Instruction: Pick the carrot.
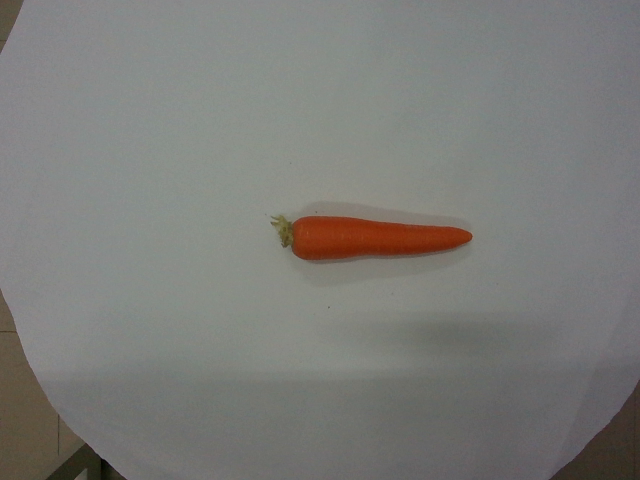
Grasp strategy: vertical